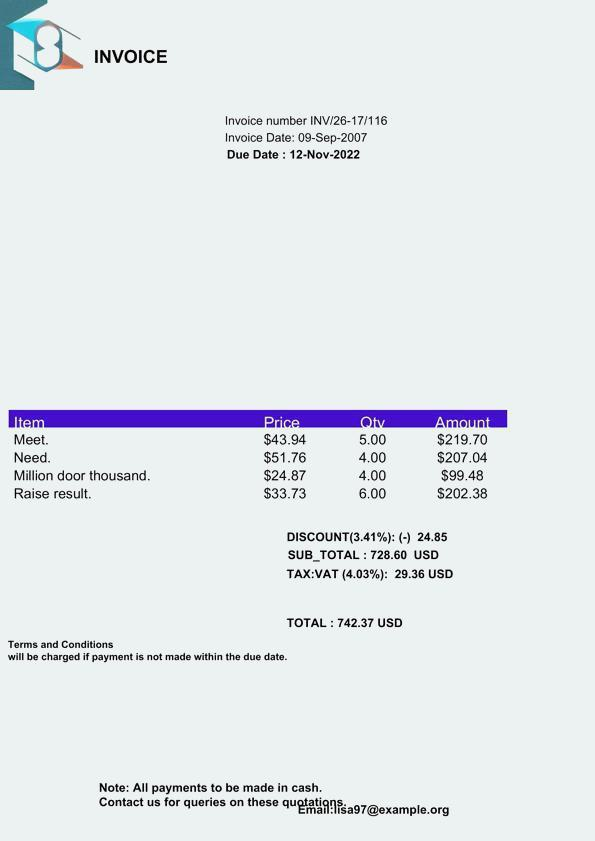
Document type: Invoice